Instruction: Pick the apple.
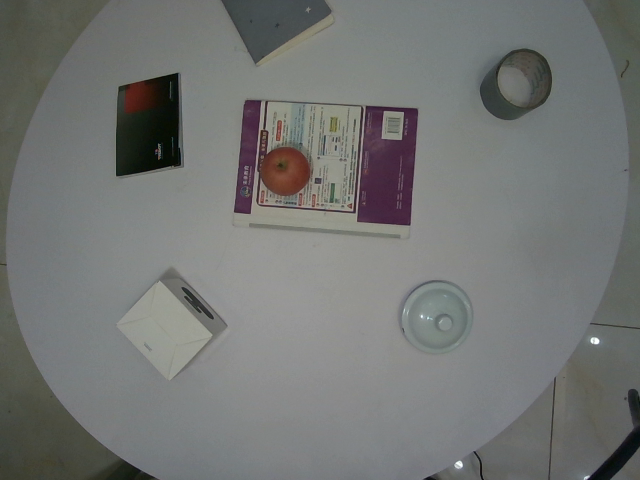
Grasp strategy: vertical